Question: How is the history relevant to the case?
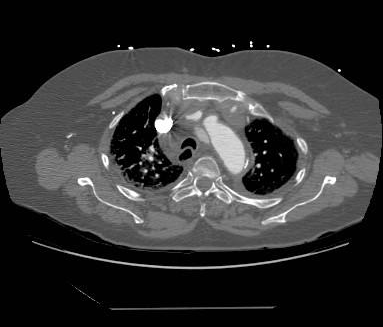
Answer: The patient's history of 76 year-old woman with long history of hypertension, with acute-onset chest pain. is key in understanding the case.